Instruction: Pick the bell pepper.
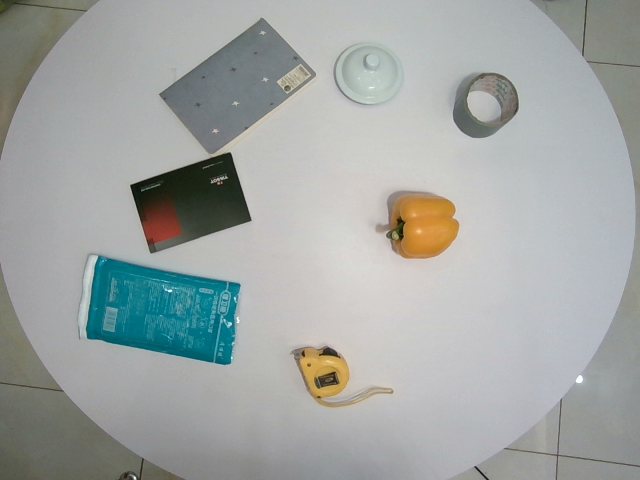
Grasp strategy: vertical